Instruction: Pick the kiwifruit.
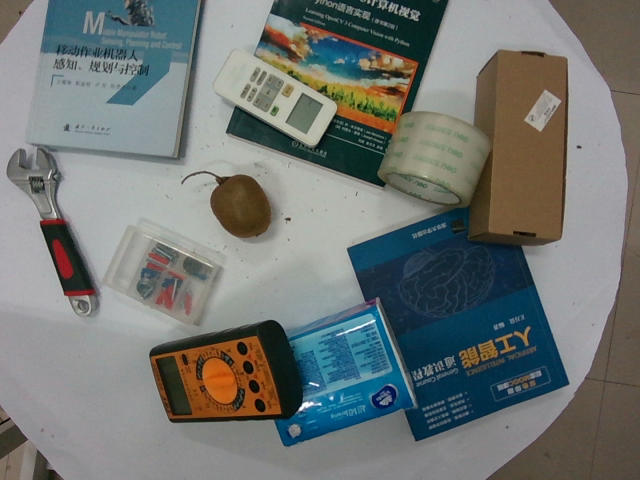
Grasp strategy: vertical